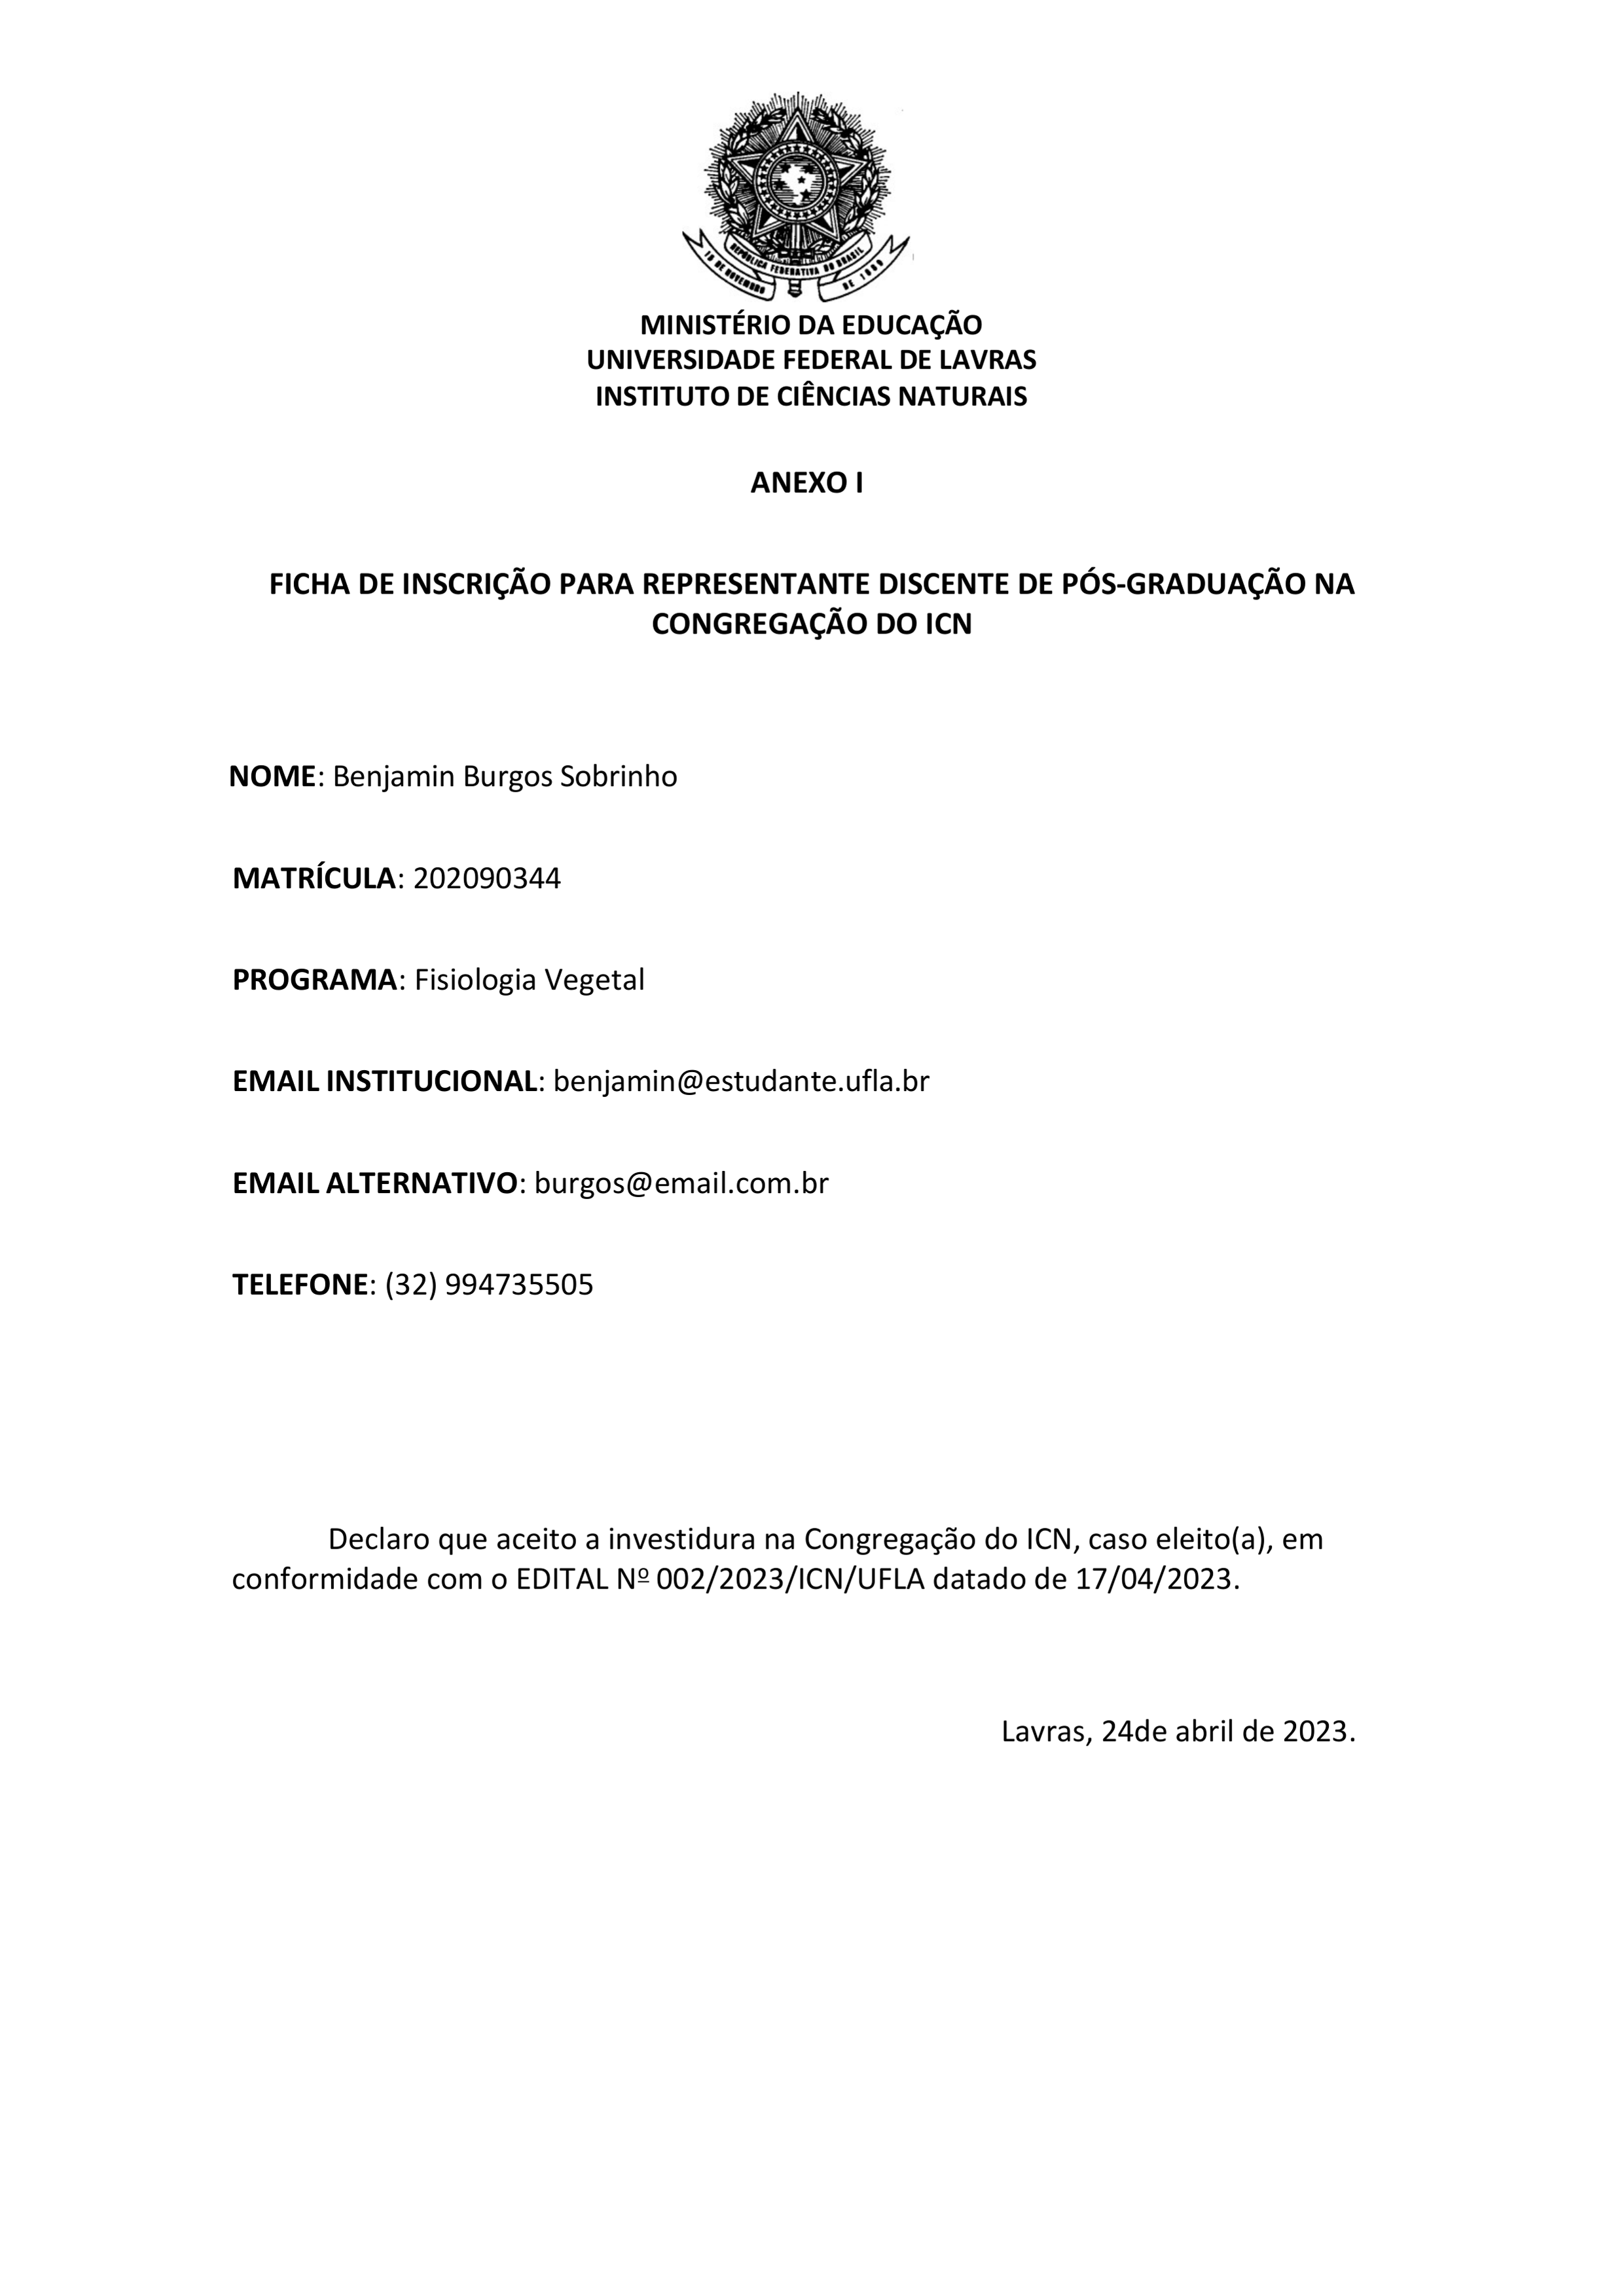
REPUBLICA FEDERATIVA DO BRASIL
15 DE NOVEMBRO DE 1889
MINISTÉRIO DA EDUCAÇÃO
UNIVERSIDADE FEDERAL DE LAVRAS
INSTITUTO DE CIÊNCIAS NATURAIS
ANEXO I
FICHA DE INSCRIÇÃO PARA REPRESENTANTE DISCENTE DE PÓS-GRADUAÇÃO NA CONGREGAÇÃO DO ICN
NOME:
Benjamin Burgos Sobrinho
MATRÍCULA:
202090344
PROGRAMA:
Fisiologia Vegetal
EMAIL INSTITUCIONAL:
benjamin@estudante.ufla.br
EMAIL ALTERNATIVO:
burgos@email.com.br
TELEFONE:
(32) 994735505
Declaro que aceito a investidura na Congregação do ICN, caso eleito(a), em conformidade com o EDITAL Nº 002/2023/ICN/UFLA datado de 17/04/2023.
Lavras, 24de abril de 2023.